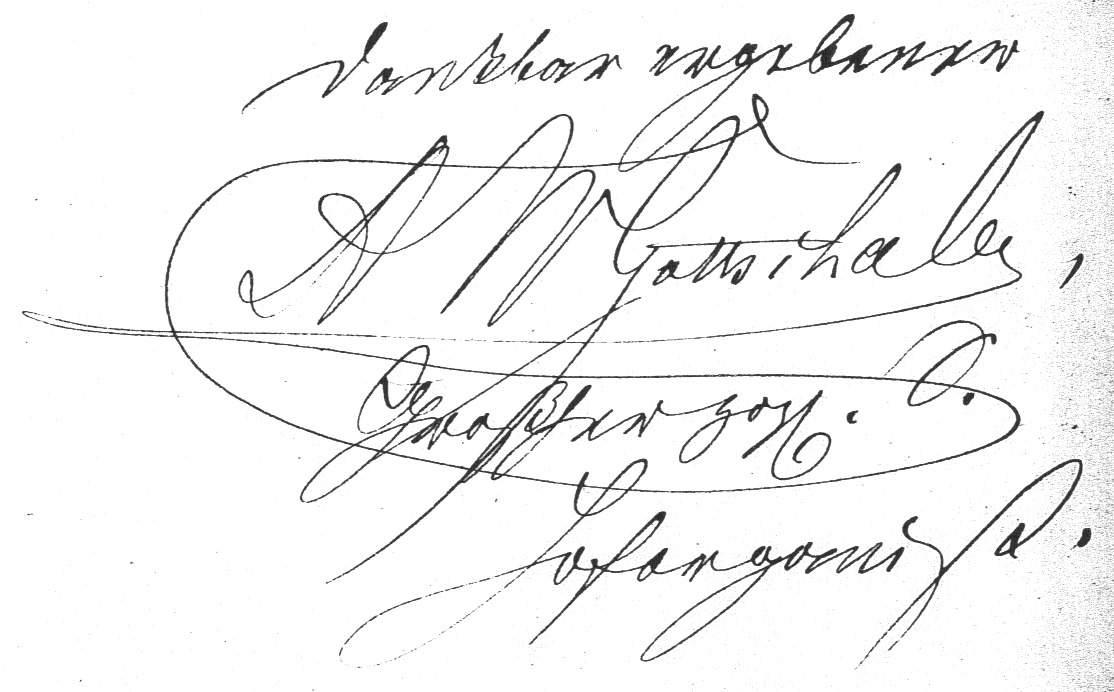
Signature of: alexander wilhelm gottschalg